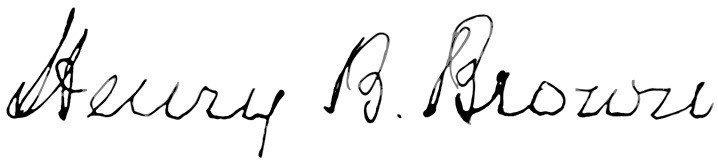
Signature of: henry billings brown